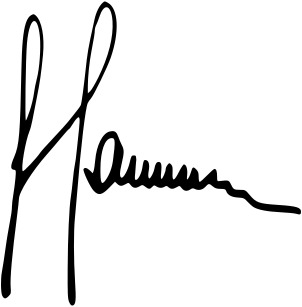
Signature of: leopoldo fortunato galtieri